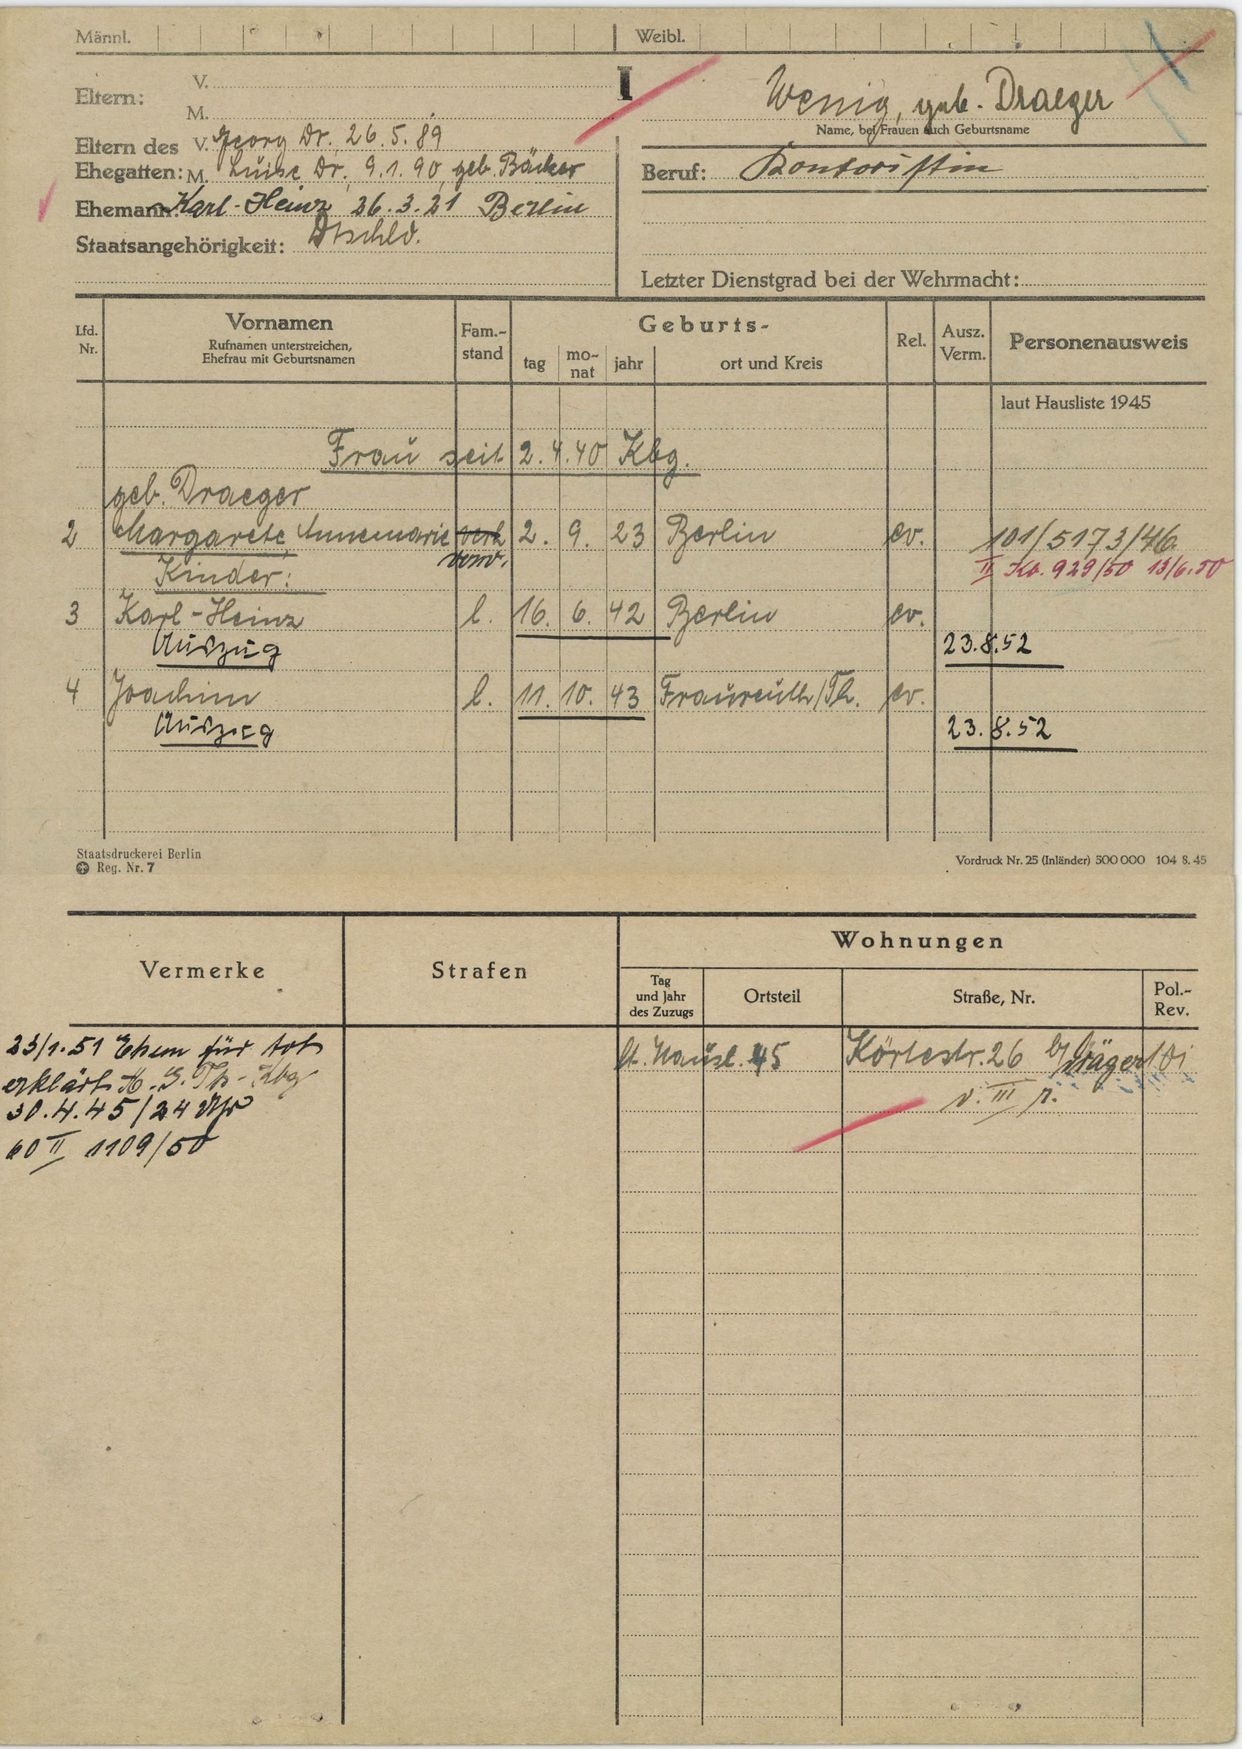
Wenig, geb. Draeger